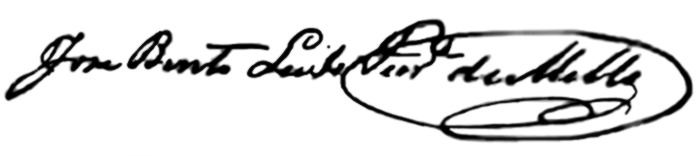
Signature of: josé bento leite ferreira de melo